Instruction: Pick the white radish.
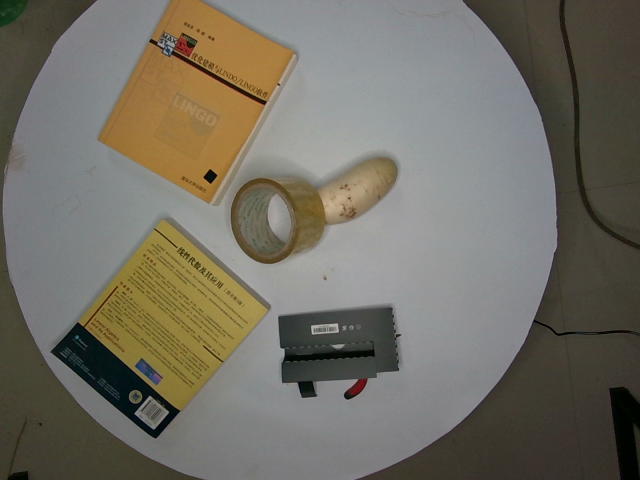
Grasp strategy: vertical